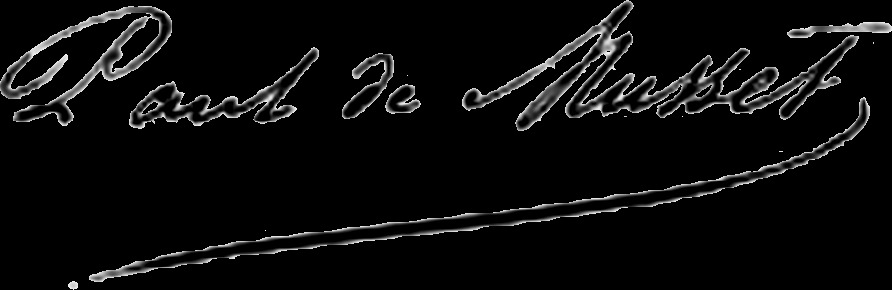
Signature of: paul de musset